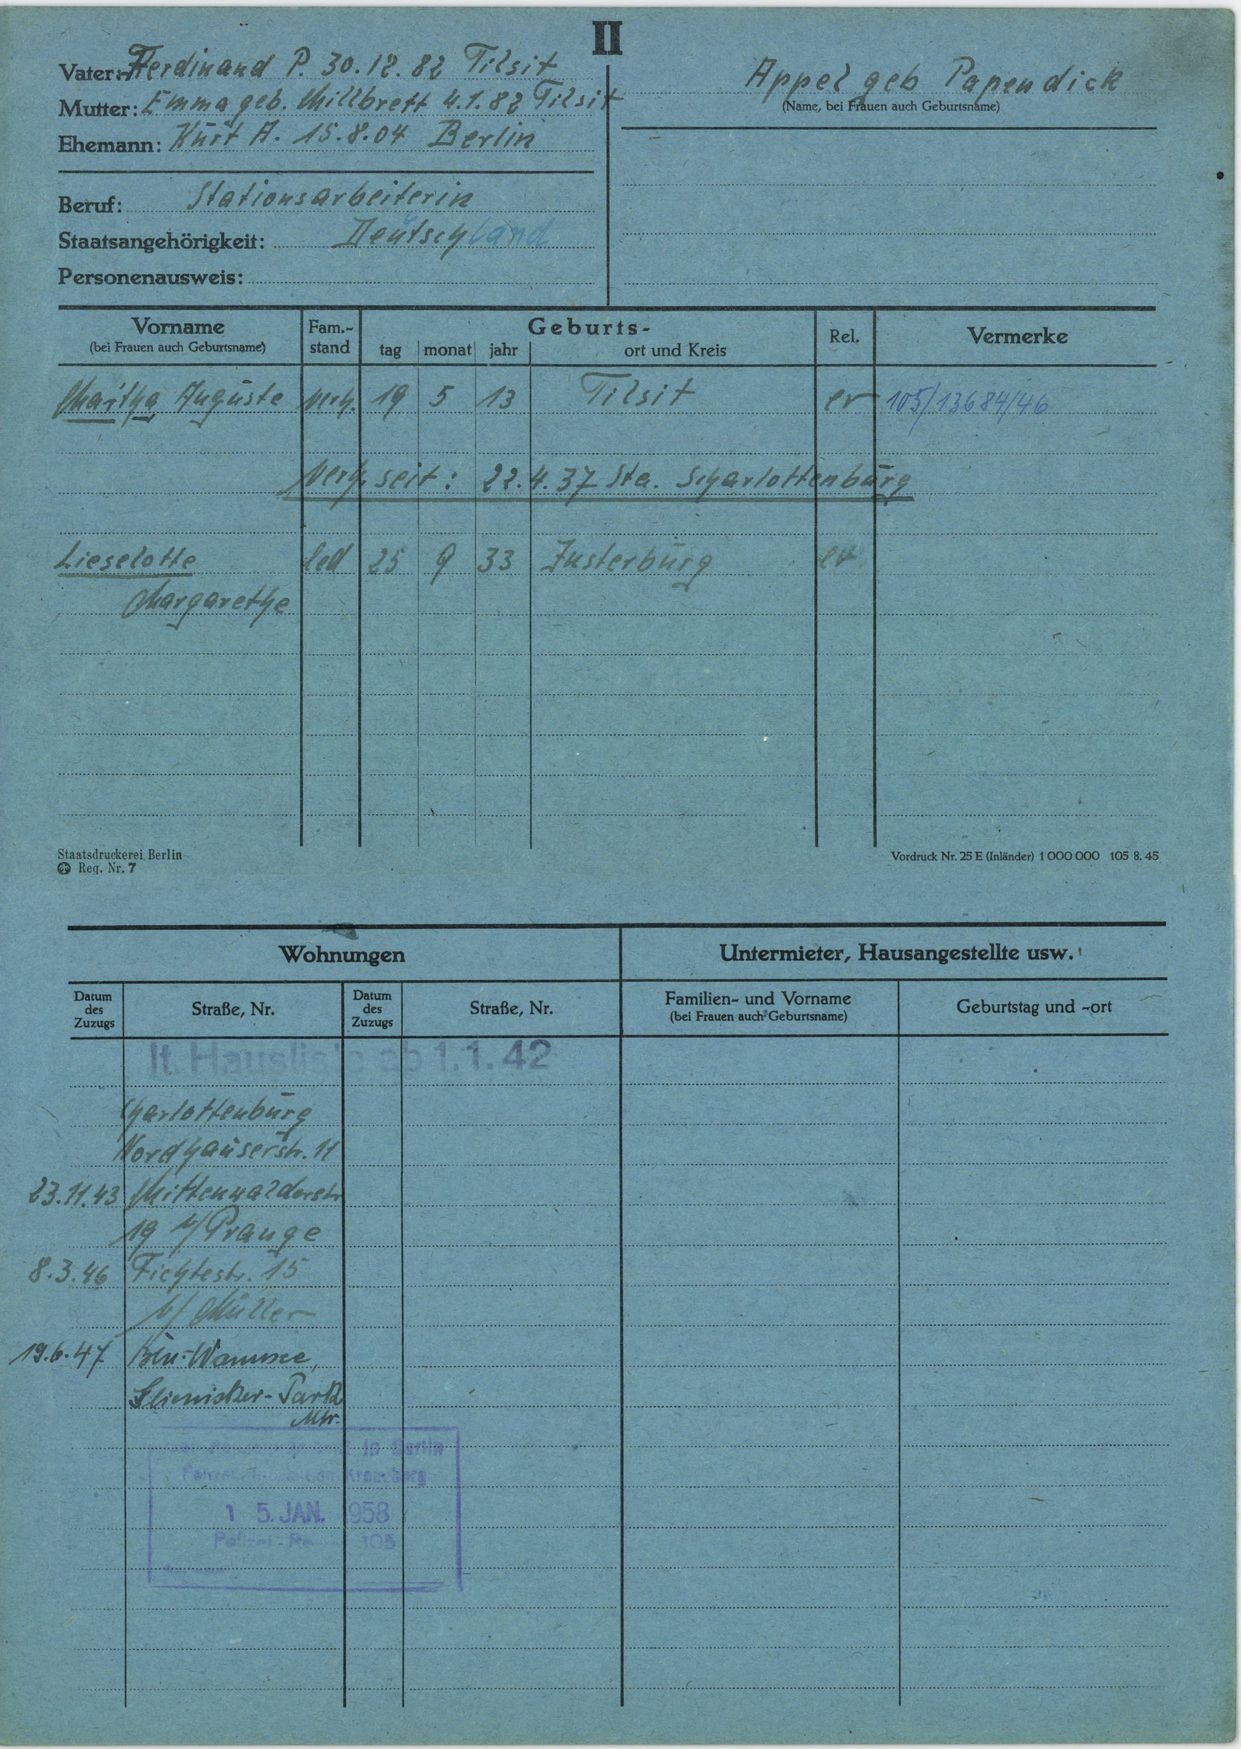
Appel geb Papendick